Question: Explain the disease:
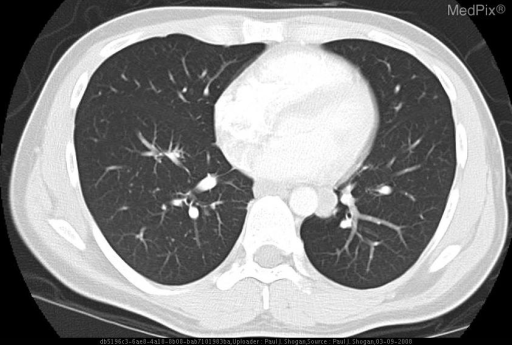
Answer: The disease is discussed as: Condition: Pneumocystis jiroveci (P. carinii) Pneumonia

Discussion:

Pneumocystis jiroveci (P. carinii) originally thought to be protozoan, now classified as a fungal element, results in clinically significant pneumonia, and is an AIDS defining illness that occurs when the CD4 count drops to below 200 cells/mm3.  Additionally, any immunocompromised patient may be affected; organ recipients on immunosuppressive treatment, oncologic and hematologic patients, the elderly, severely malnourished children, and patients requiring prolonged corticosteroid therapy.

The most common radiographic finding in patients with PCP consists of diffuse, bilateral symmetric ground-glass reticulonodular, or finely granular opacities occurring in a perihilar, or lower lung zone distribution.  Less commonly, PCP will occur with upper lobe predominance.  If untreated, these opacities may manifest as diffuse air space consolidation. As the disease progresses, interstitial disease will become more pronounced, and air cysts may be noticed in 5% to 35% of patients.  Occasionally, single or multiple nodules, miliary nodules, cavitation, hilar or mediastinal adenopathy, and pleural effusion will be identified.  CT typically demonstrates symmetric bilateral ground-glass opacities, which may be diffuse, or have a mosaic pattern with sharp transitions between normal and abnormal lung giving a “crazy-paving” pattern. Spontaneous pneumothorax may be identified in 5% to 10% of patients, and is more common when cysts are present.   Pneumomediastinum may also be evident occurring by itself or in concert with pneumothorax.

Most patients have characteristic radiographic findings of PCP, eliminating the need for CT.  However, in patients with symptoms and atypical radiographic findings, CT may show ground-glass opacities, that when correlated with the CD4+ count and other clinical markers may allow the correct diagnosis of PCP to be made.  Other causes of ground-glass opacities in patients with AIDS include CMV pneumonia and lymphocytic interstitial pneumonia.

Clinically, patients with PCP demonstrate nonspecific complaints.  Fever, cough, progressive dyspnea on exertion, weight loss, night sweats, and chest pain are all common symptoms.  Lactate dehydrogenase (LDH) levels are frequently elevated, and patients demonstrate restrictive patterns on pulmonary function tests, with hypoxemia when exercising.  Clinicians may employ induced sputums, or use bronchoscopy with BAL to clinch the diagnosis.  BAL which has close to 100% sensitivity and 89% specificity in diagnosing PCP, is useful when positive, however when results are negative, transbronchial or open lung biopsy may be pursued when the clinical findings suggest a high probability of PCP.  Patients will often begin empirical therapy in the absence of definitive diagnosis to avoid potential complications.

Summary: Perihilar and bilateral lower lobe reticular opacities on chest radiography in a patient with a CD4 count less than 200 cells/mm3 suggests PCP.